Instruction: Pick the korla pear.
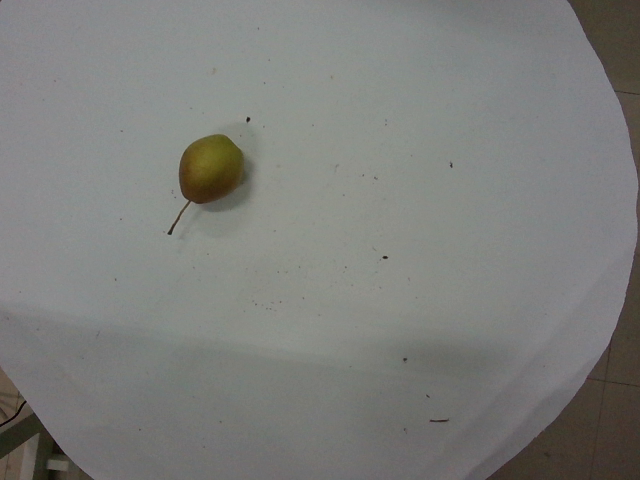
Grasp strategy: vertical